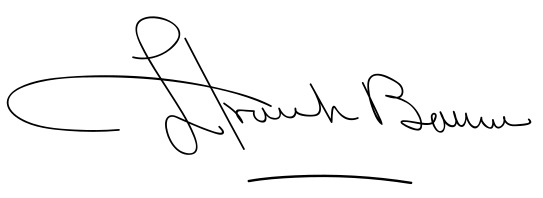
Signature of: l frank baum